Question: What is the main concern?
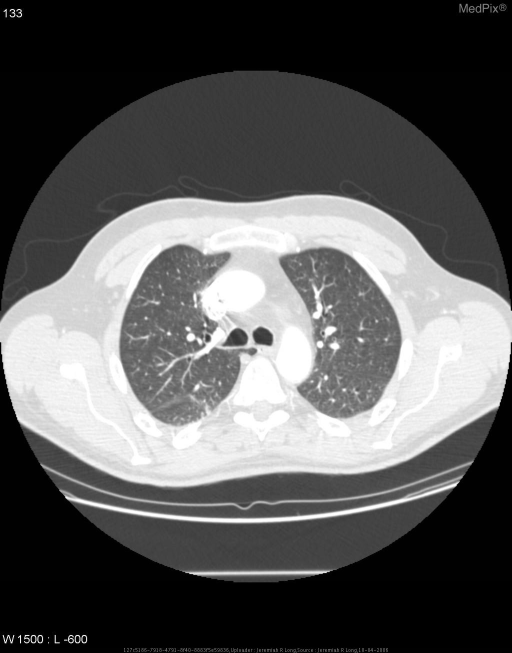
Answer: The findings suggest Contrast enhanced axial images (in lung windows) of the upper lungs demonstrates a pleural invagination from the right apex investing the azygous vein.. Contrast enhanced axial images (in lung windows) of the upper lungs demonstrates a pleural invagination from the right apex investing the azygous vein.. The patient might have a history of 45 year old male with recent diagnosis of gastric carcinoma undergoing staging CT..